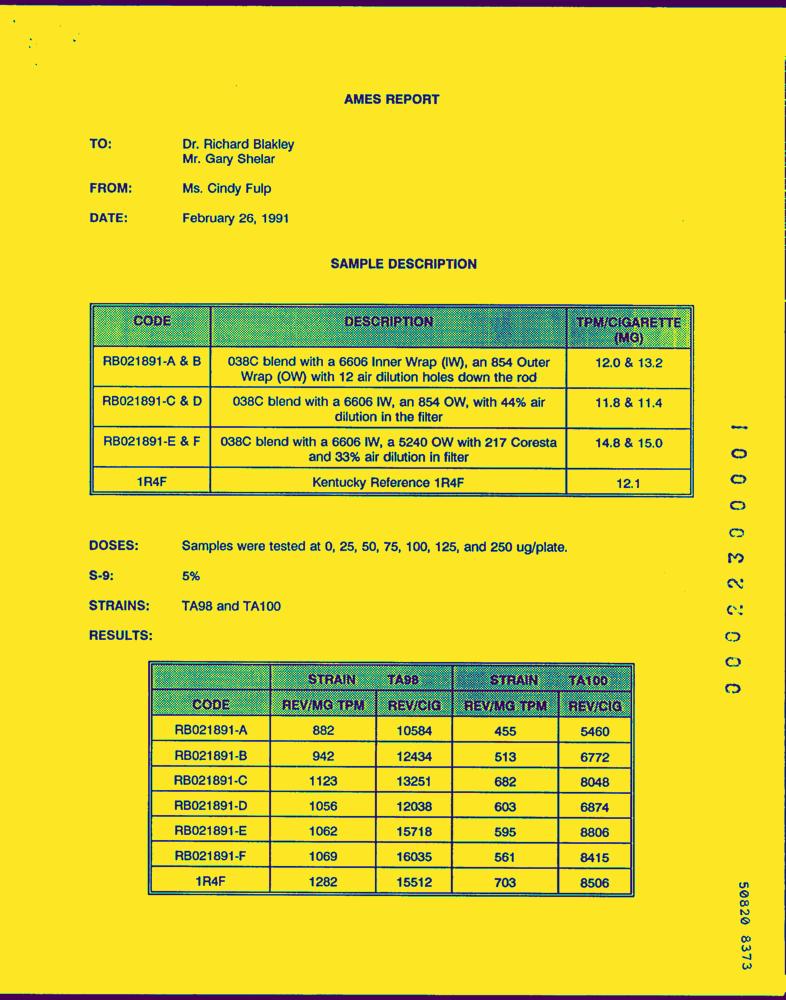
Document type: Letter-Doc